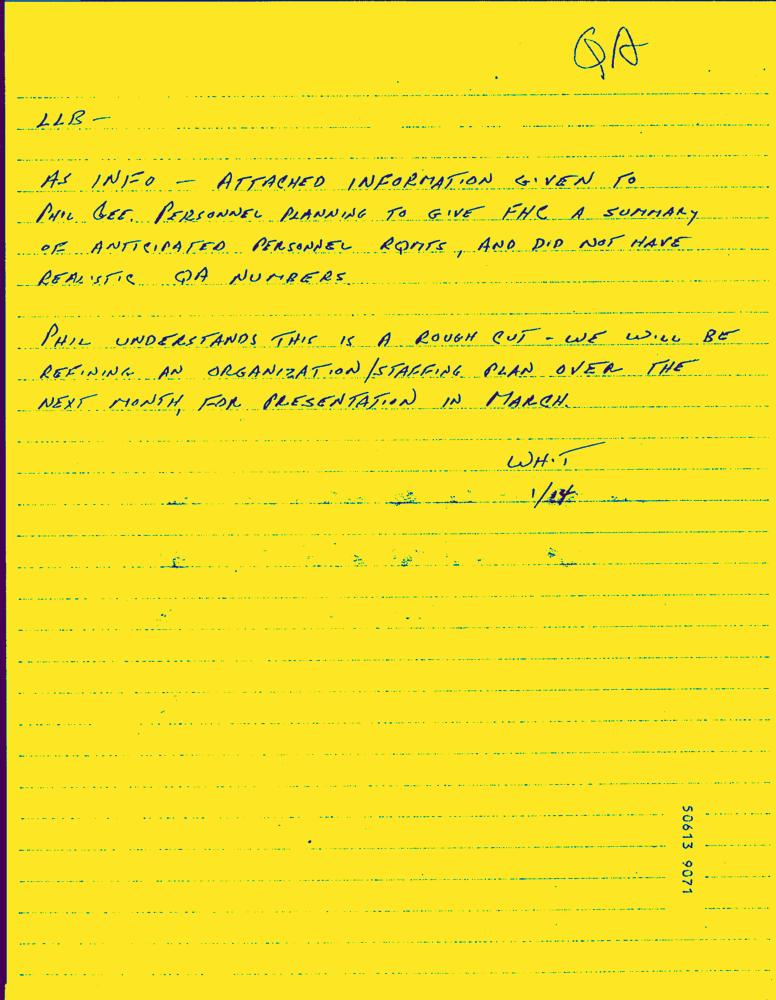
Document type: Letter-Doc